Question: What is the address or location of the property listed in the document?
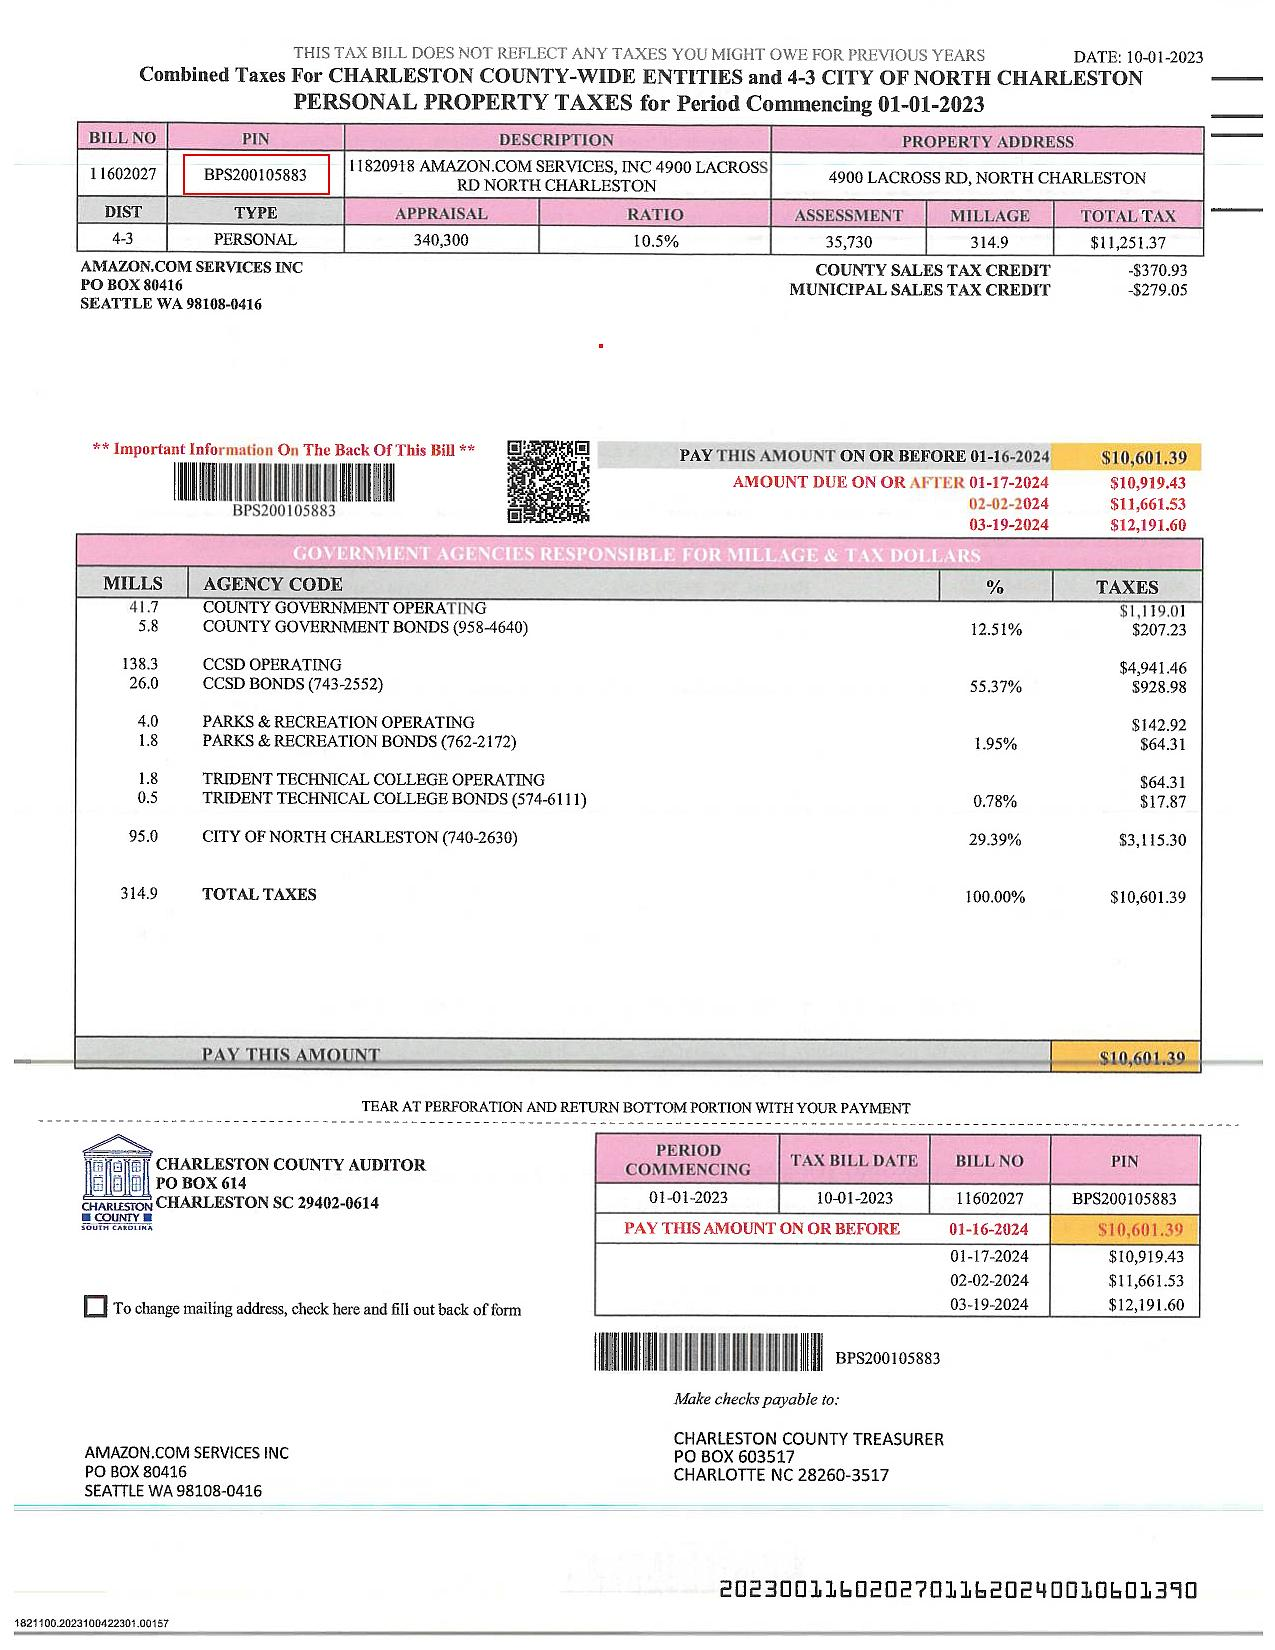
Answer: "4900 LACROSS RD, NORTH CHARLESTON"